Retrieve the amount in words, amount in figures, name of the payee, date on the cheque, and the bank name from the image.
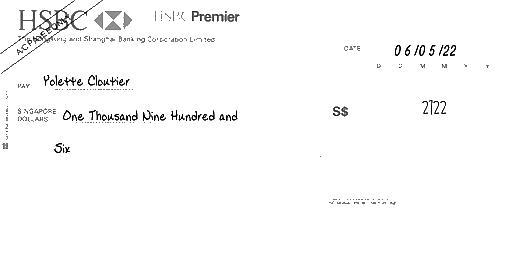
amt_in_words: One Thousand Nine Hundred and Six
amt_in_figures: 2722
payee_name: Yolette Cloutier
bank_name: HSBC
cheque_date: 06/05/22